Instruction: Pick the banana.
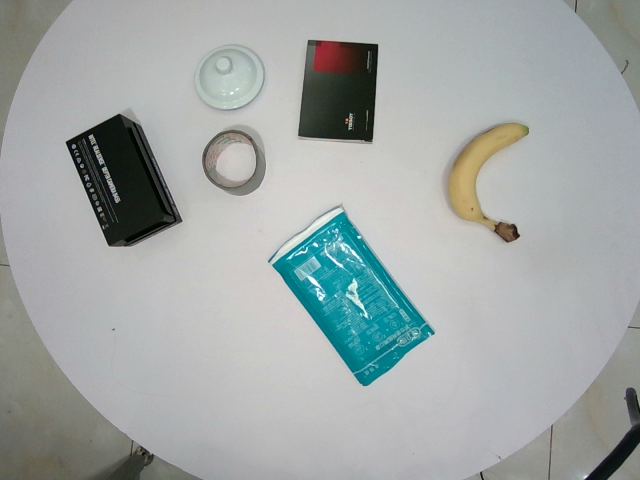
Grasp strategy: vertical